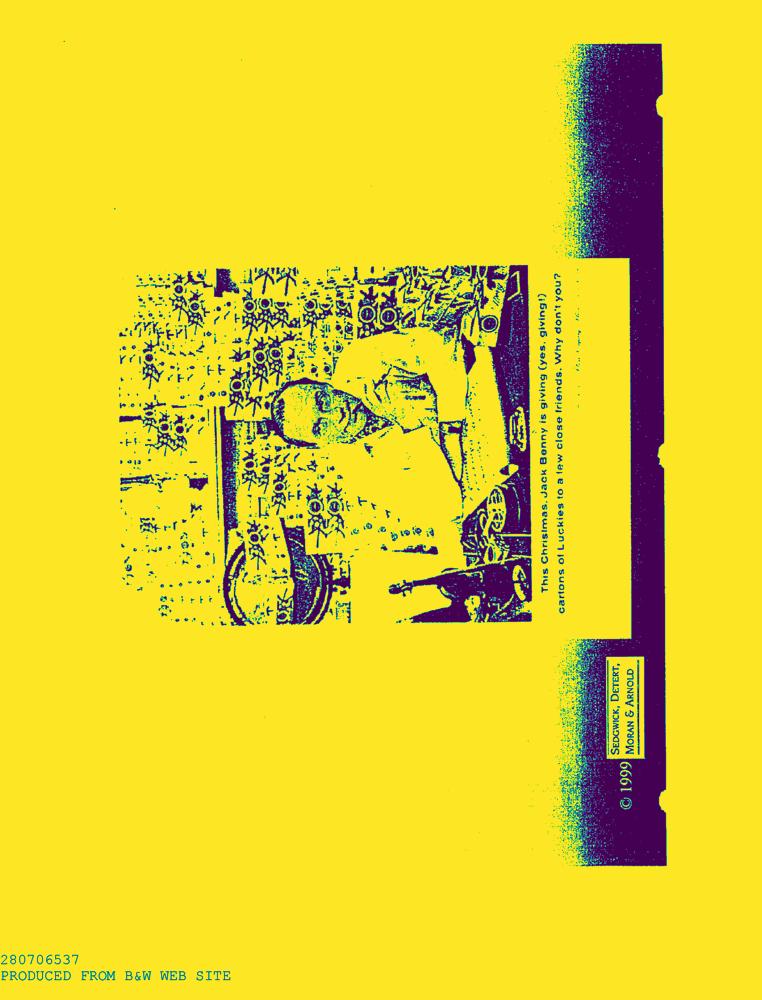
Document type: AD